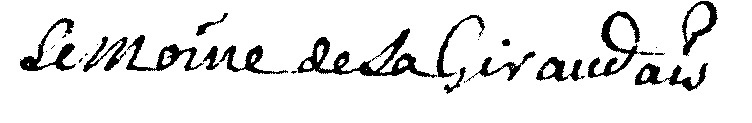
Signature of: jean marie lemoine de la giraudais